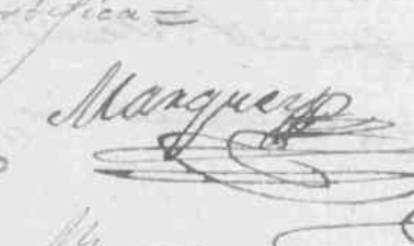
Signature of: carlos márquez rodríguez